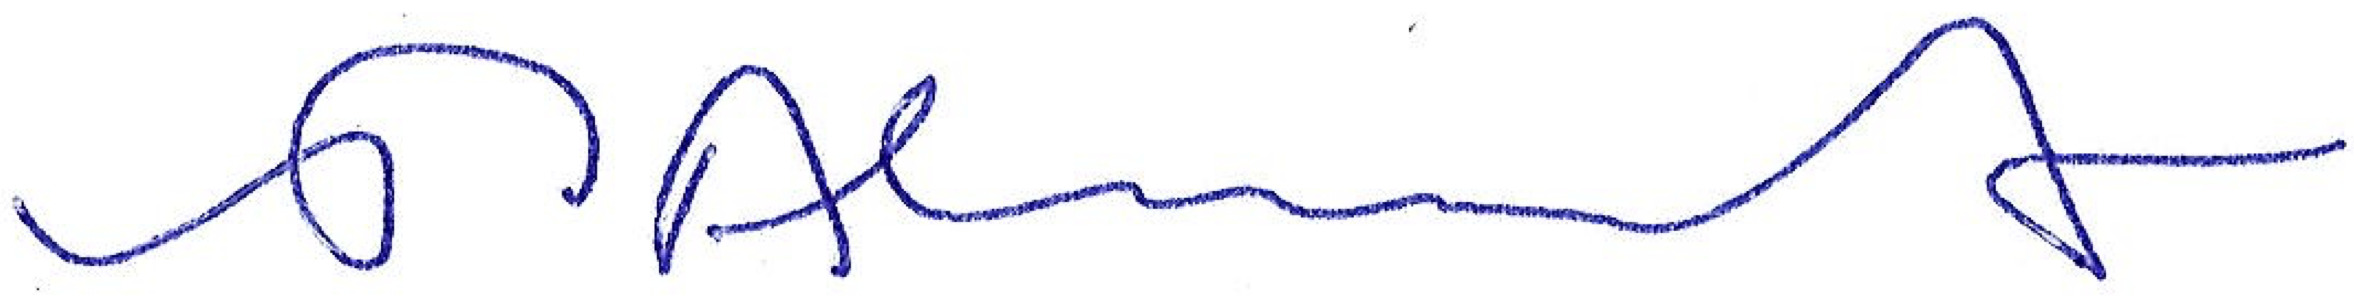
Signature of: paul alivisatos